Question: What is the date of the hearing as scheduled in the document?
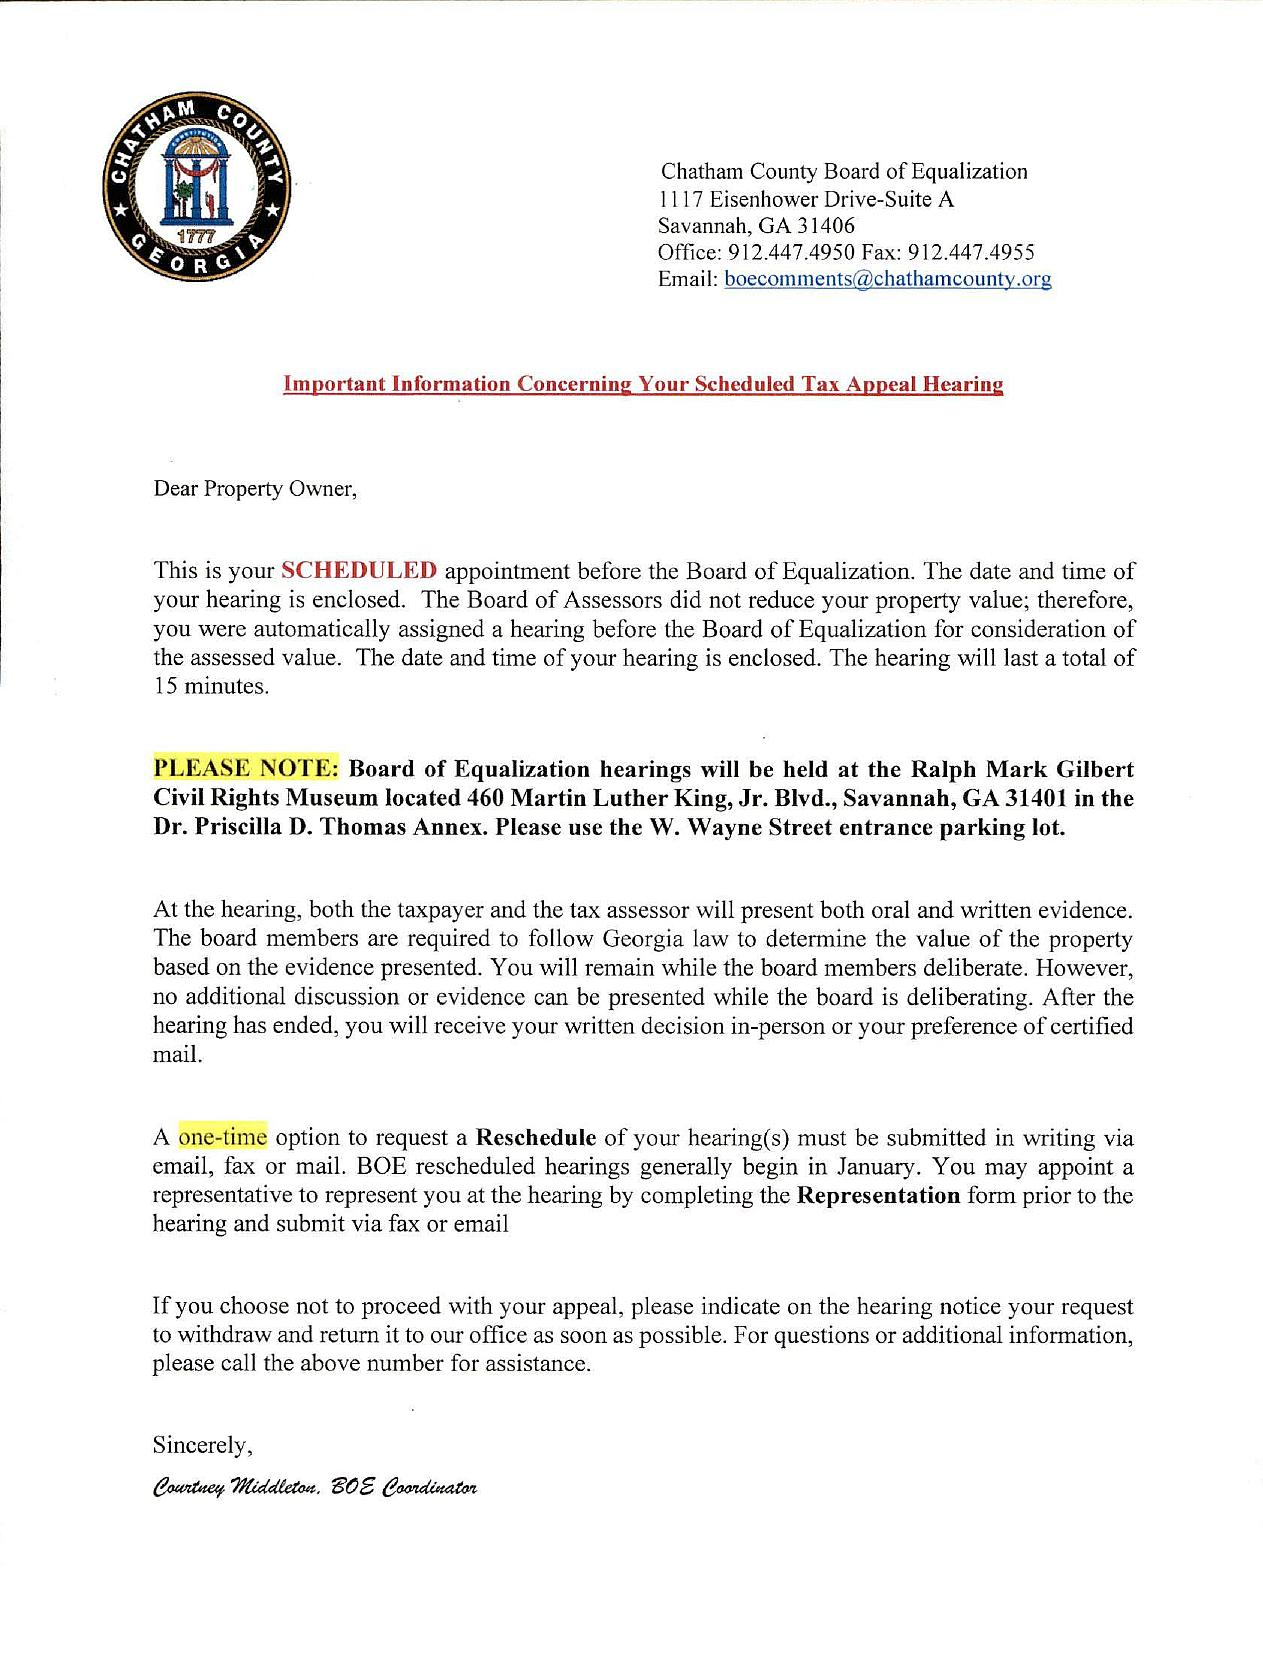
Answer: "SCHEDULED appointment before the Board of Equalization"